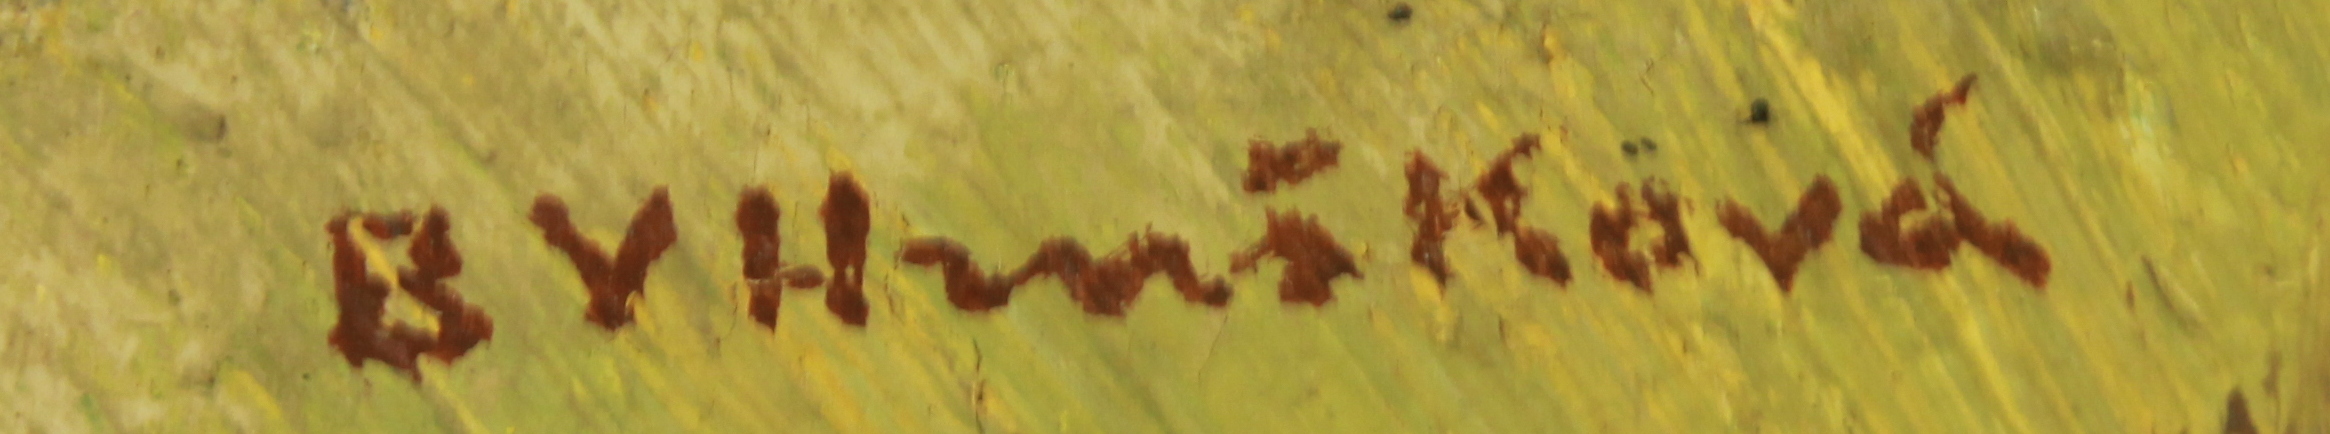
Signature of: bohumíra hrušková